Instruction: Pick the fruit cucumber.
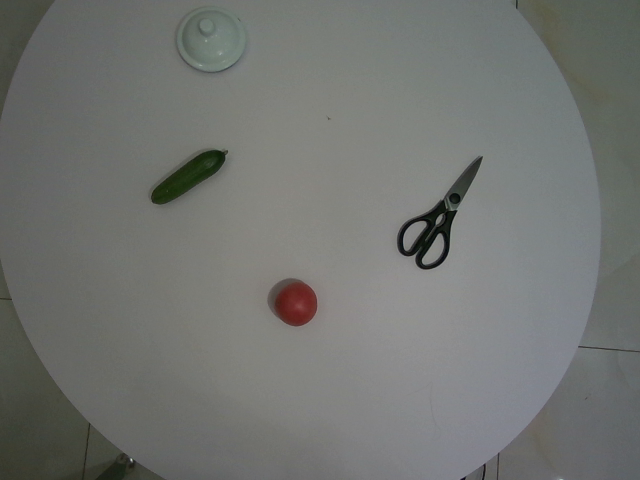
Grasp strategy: vertical